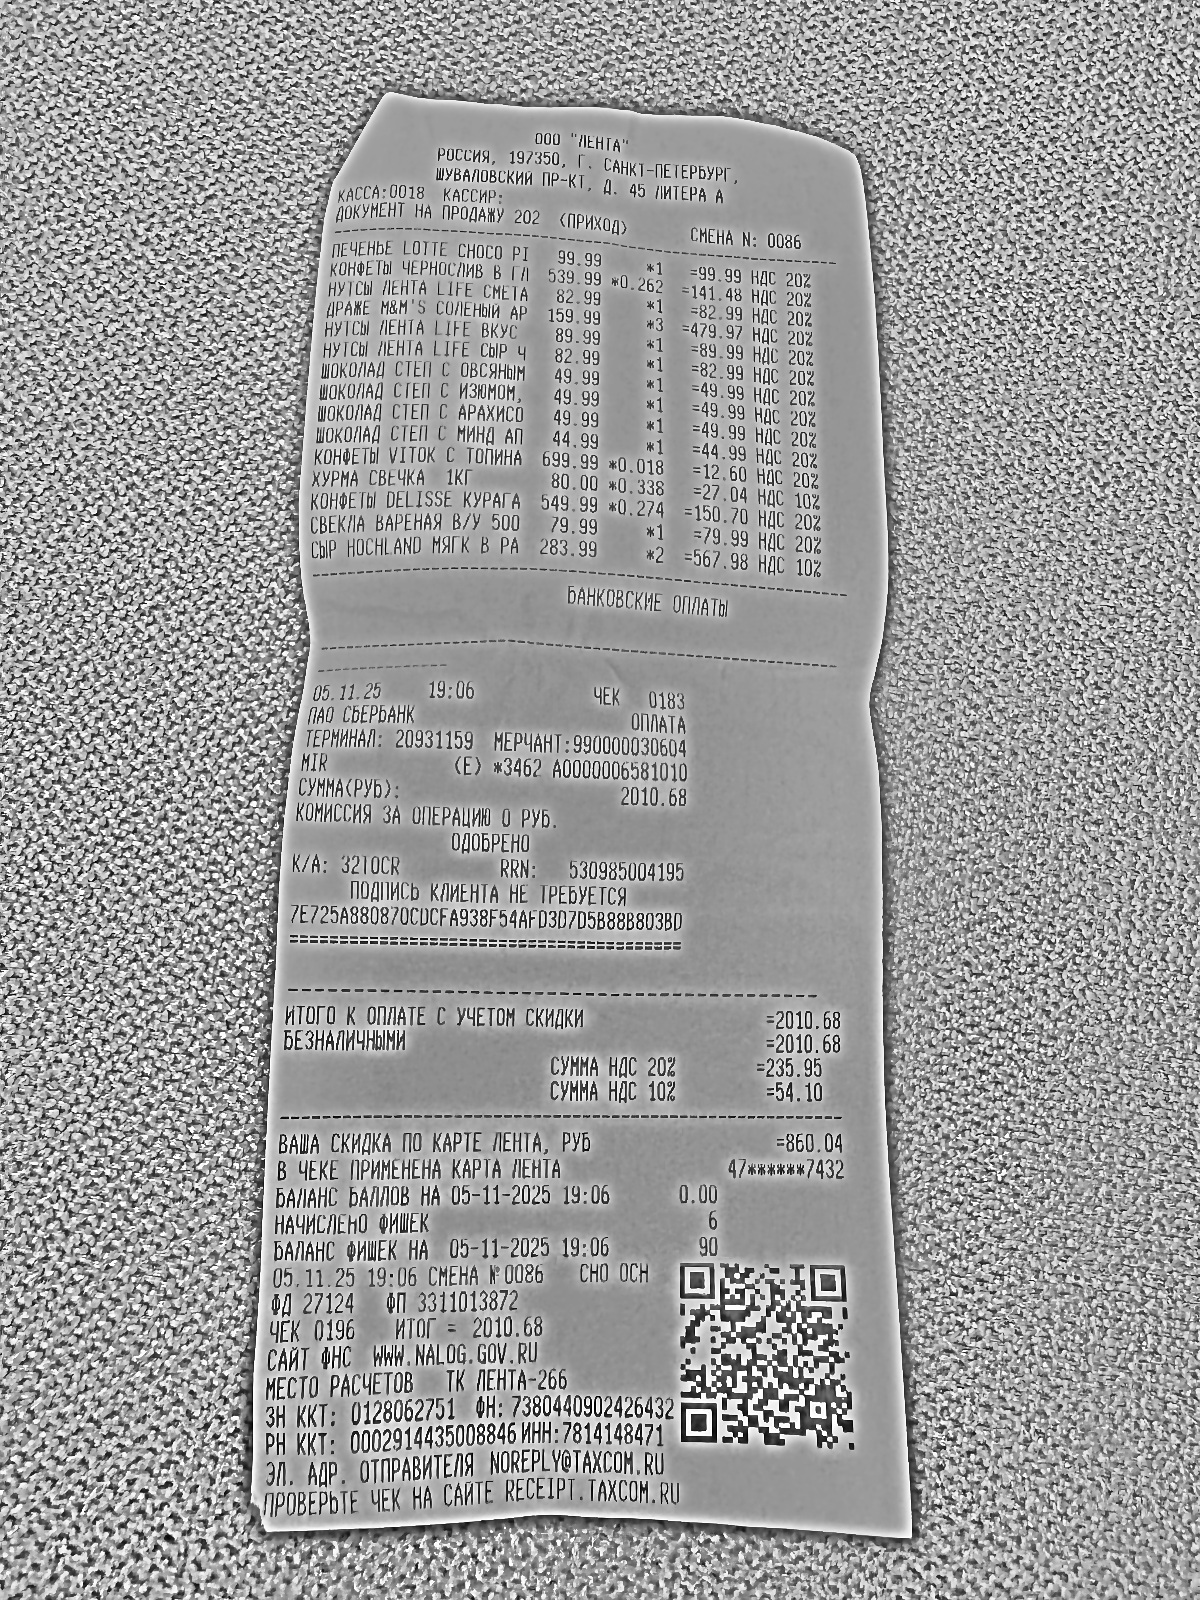
Продавец: ООО "ЛЕНТА"
ИНН: 7814148471
Дата: 05.11.25
Товары: ПЕЧЕНЬЕ LOTTE CHOCO PI; КОНФЕТЫ ЧЕРНОСЛИВ В ГЛ; НУТСЫ ЛЕНТА LIFE СМЕТА; ДРАЖЕ M&M'S СОЛЕНЫЙ АР; НУТСЫ ЛЕНТА LIFE ВКУС; НУТСЫ ЛЕНТА LIFE СЫР Ч; ШОКОЛАД СТЕП С ОВСЯНЫМ; ШОКОЛАД СТЕП С ИЗЮМОМ,; ШОКОЛАД СТЕП С АРАХИСО; ШОКОЛАД СТЕП С МИНД АП; КОНФЕТЫ VITOK С ТОПИНА; ХУРМА СВЕЧКА 1КГ; КОНФЕТЫ DELISSE КУРАГА; СВЕКЛА ВАРЕНАЯ В/У 500; СЫР HOCHLAND МЯГК В РА
Количество: 1; 0.262; 1; 3; 1; 1; 1; 1; 1; 1; 0.018; 0.338; 0.274; 1; 2
Цена: 99.99; 539.99; 82.99; 159.99; 89.99; 82.99; 49.99; 49.99; 49.99; 44.99; 699.99; 80.00; 549.99; 79.99; 283.99
Сумма: 99.99; 141.48; 82.99; 479.97; 89.99; 82.99; 49.99; 49.99; 49.99; 44.99; 12.60; 27.04; 150.70; 79.99; 567.98
Итого: 2010.68